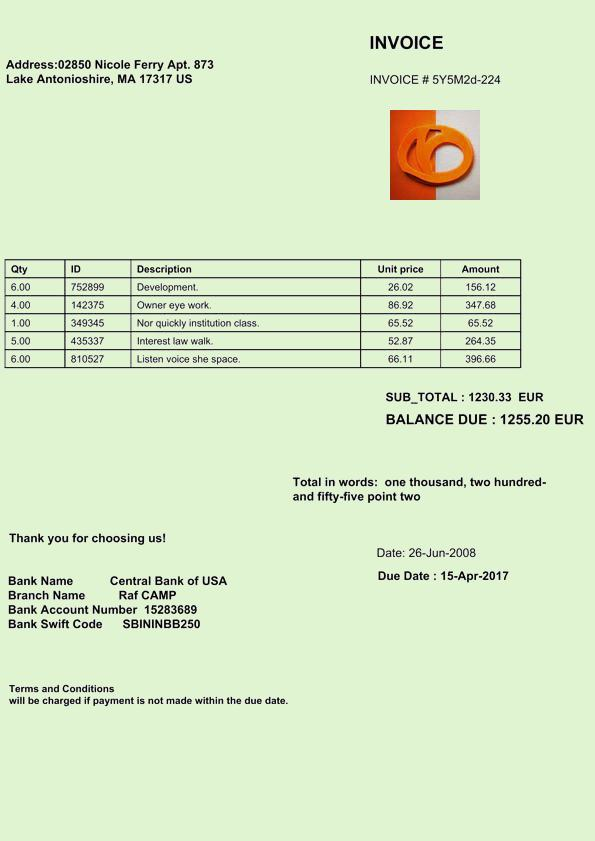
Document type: Invoice